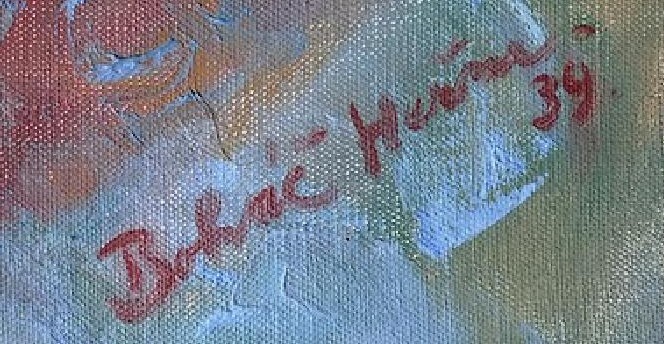
Signature of: josef boháč heřmanský